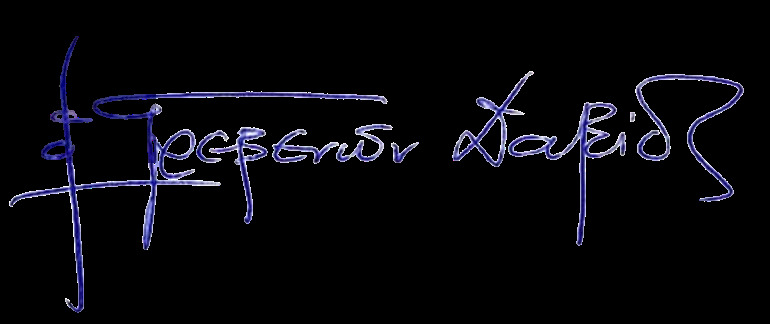
Signature of: david jioumakas bishop